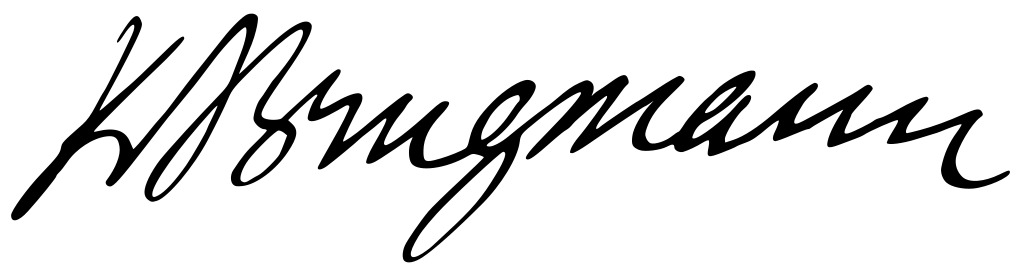
Signature of: karl brugmann